Question: What is the assessed value of the property as noted in the document?
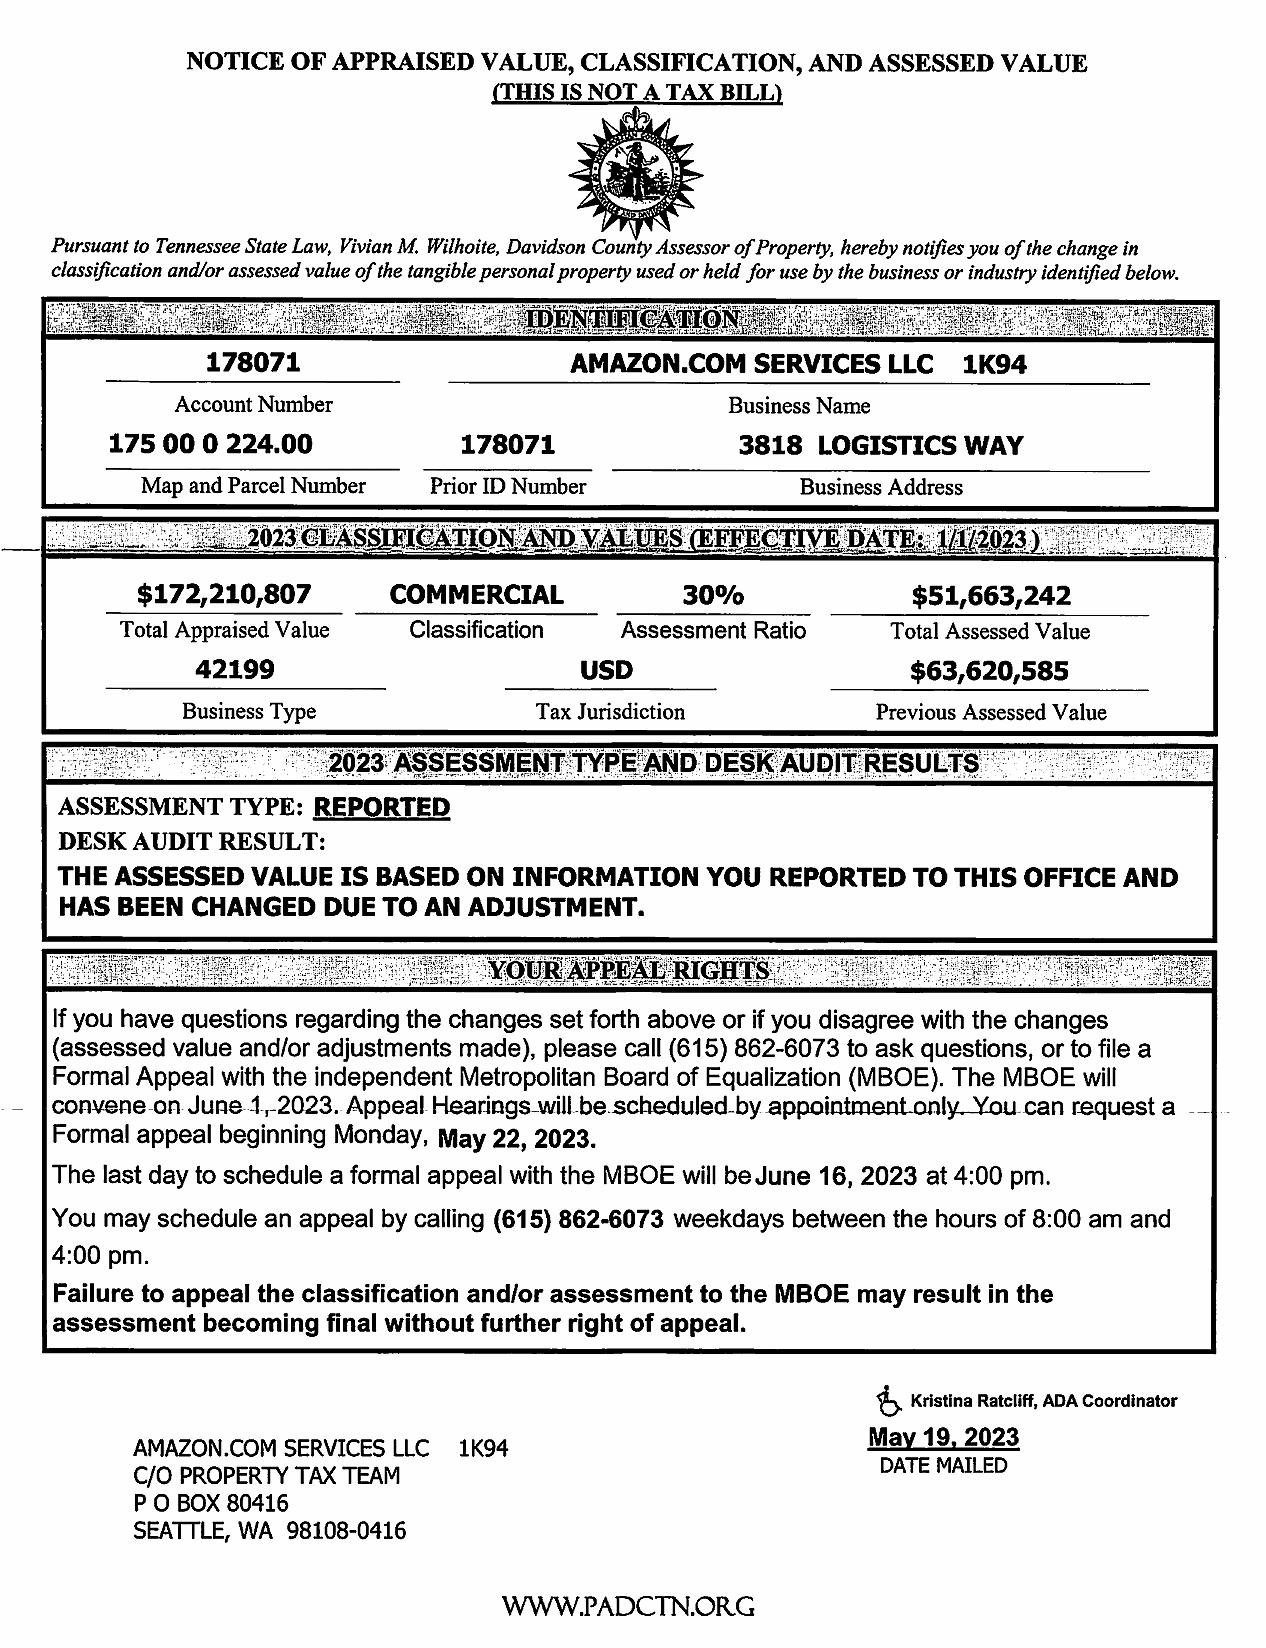
Answer: "$51,663,242 "